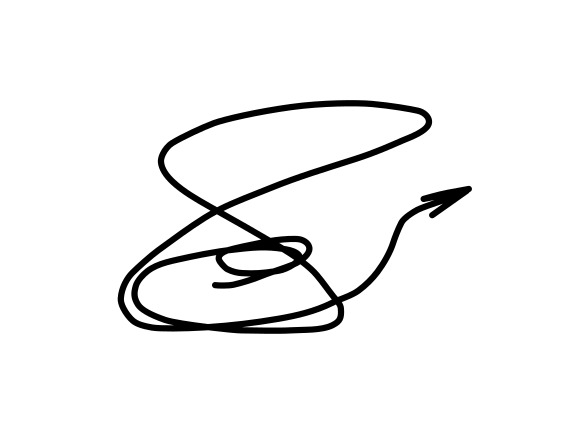
Signature of: yevgeny chichvarkin